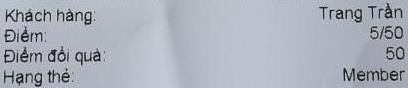
Khách hàng: Trang Trần
Điểm: 5/50
Điểm đổi quà: 50
Hạng thẻ: Member